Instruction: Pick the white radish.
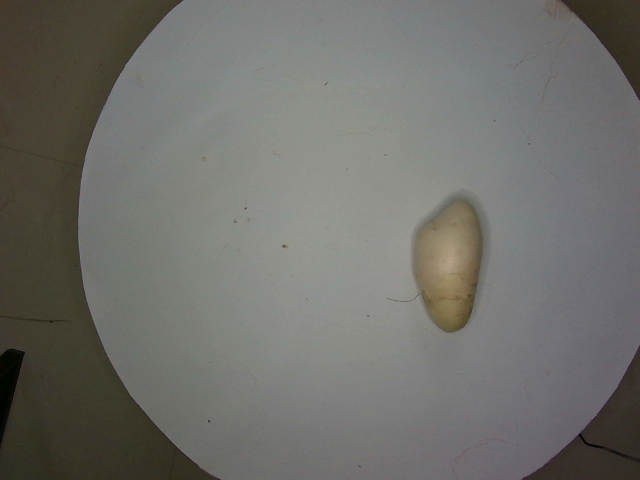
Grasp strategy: vertical